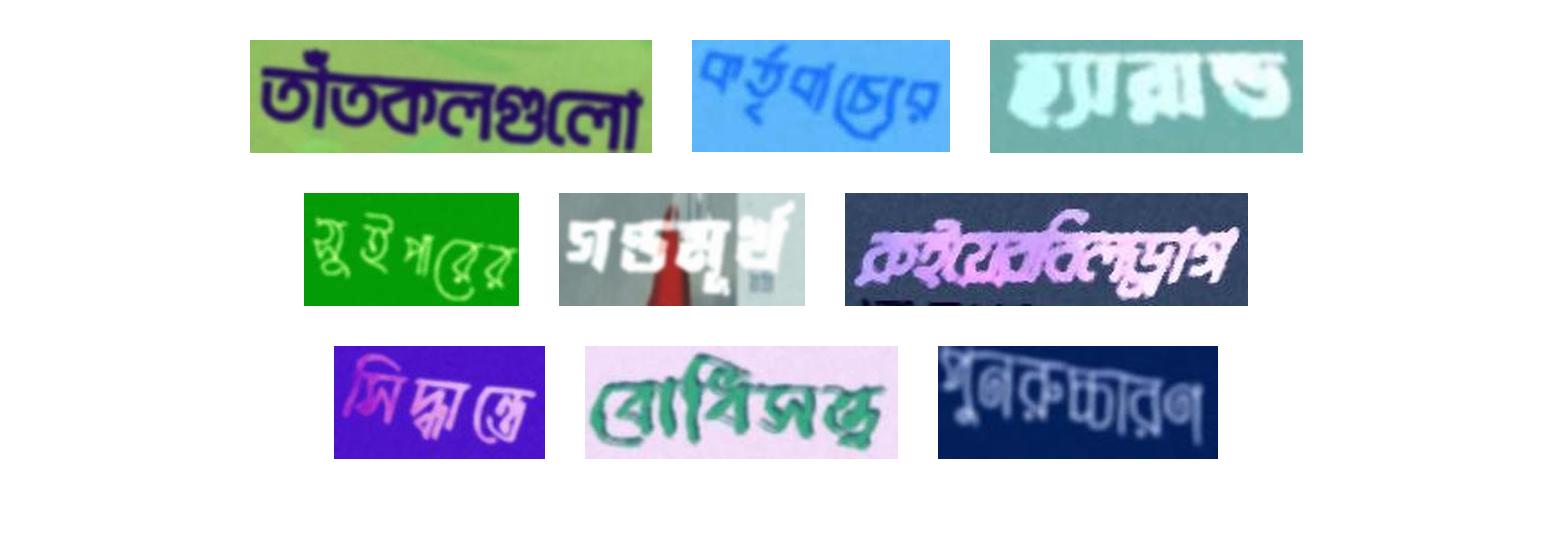
তাঁতকলগুলো কর্তৃবাচ্যের হ্যারাল্ড
সুইপারের গণ্ডমূর্খ রুইয়েরবিলড্রাগ
সিদ্ধান্তে বোধিসত্ত্ব পুনরুচ্চারণ